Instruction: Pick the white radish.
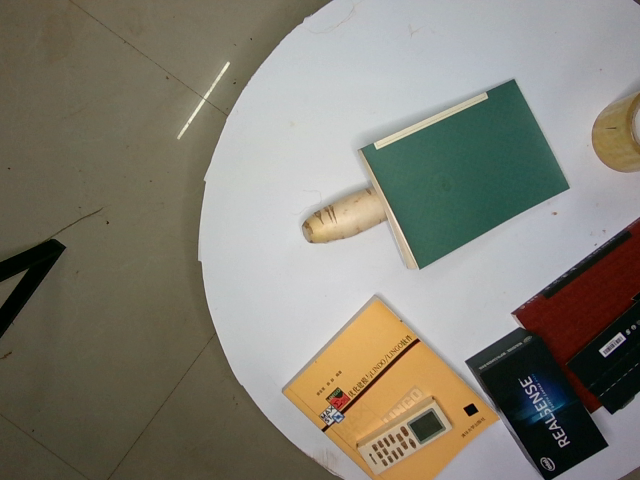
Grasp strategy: vertical